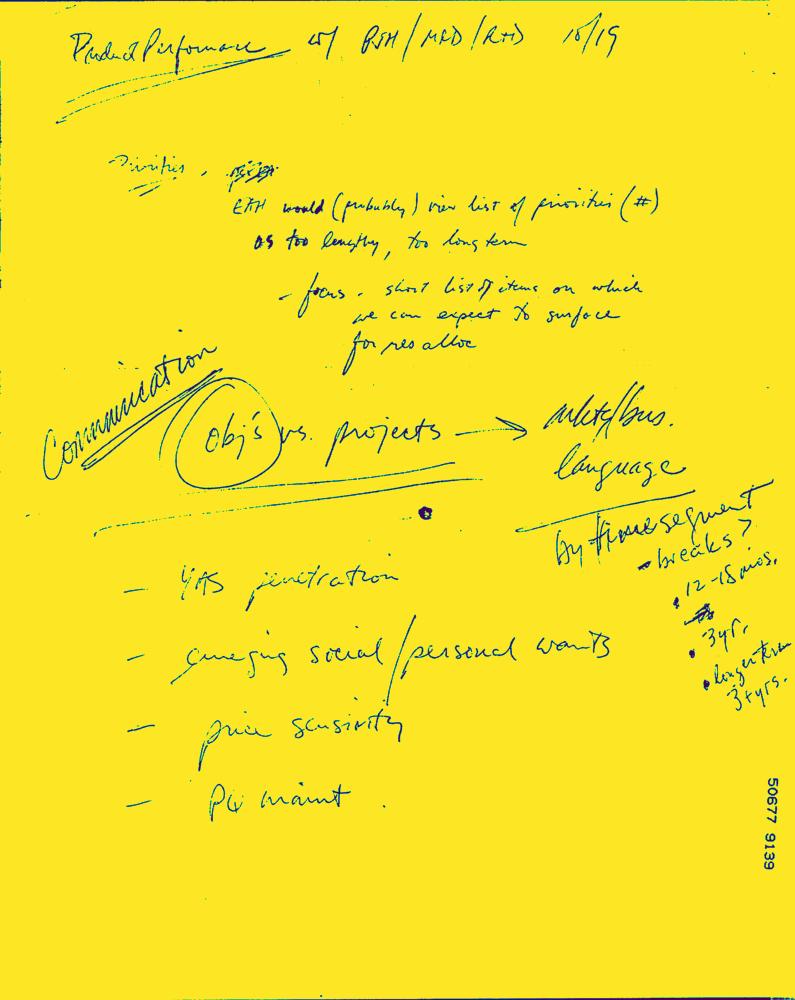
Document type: Hand-Written